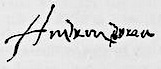
Signature of: andrea doria